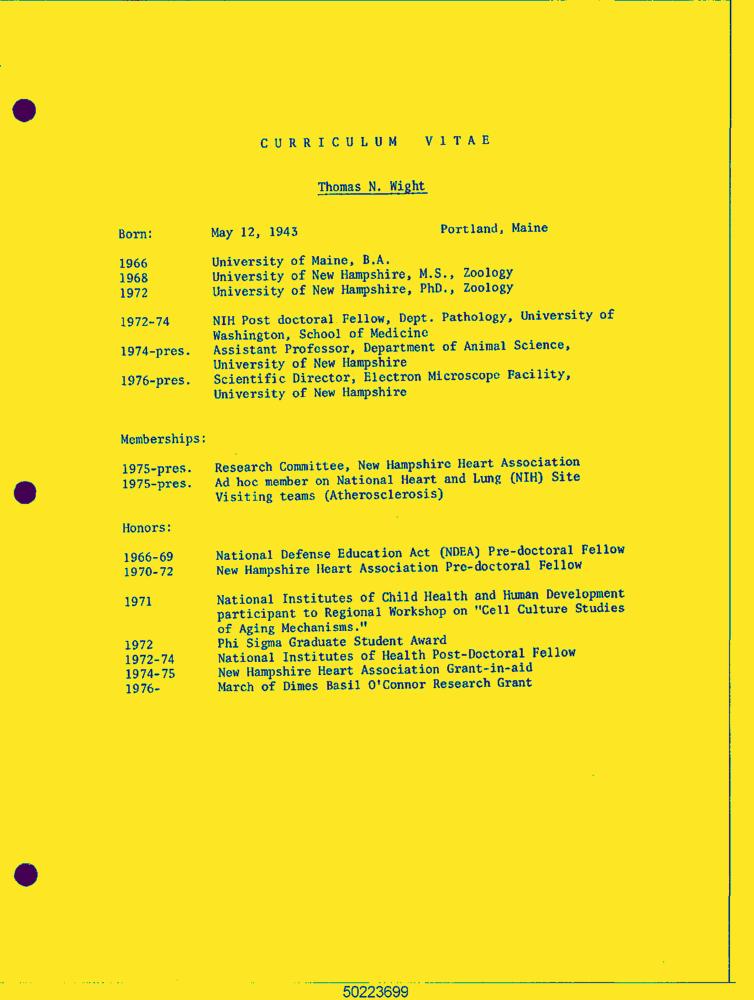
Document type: Resume-Doc